Identify and extract the amount in words, amount in numbers, payee name, cheque date, and bank name from the image.
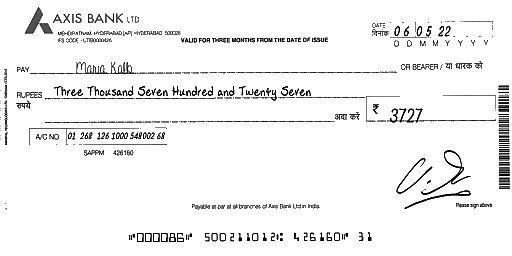
amt_in_words: Three Thousand Seven Hundred and Twenty Seven
amt_in_figures: 3727
payee_name: Maria Kalb
bank_name: AXIS BANK
cheque_date: 06/05/22